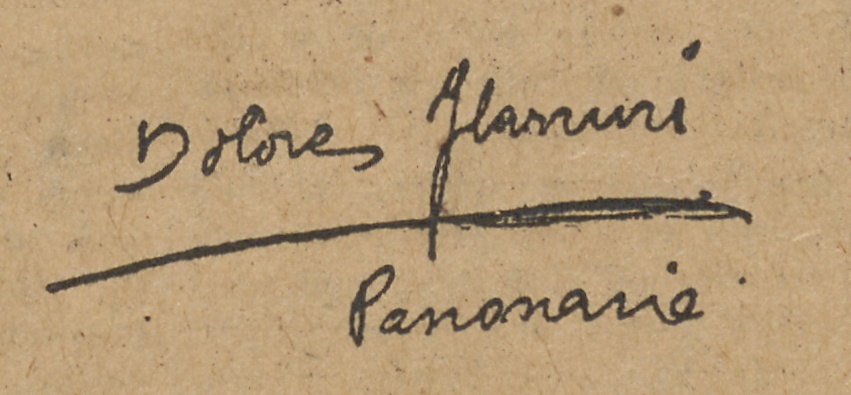
Signature of: dolores ibárruri